Question: Talk about the condition:
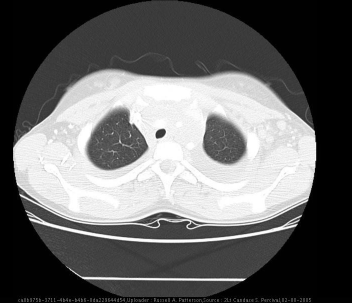
Answer: The disease is discussed as: Discussion (include references):
Rhabdomyosarcoma is the most common soft tissue sarcoma of childhood and adolescence, usually arising before age 20.  It is classified into three histological subtypes: Embryonal, the most common subtype often with the best prognosis; Alveolar, the most common subtype in adolescents and this patient’s final diagnosis; and Pleomorphic, the least common of the three subtypes.  Overall, in children, 65% of patients diagnosed with Rhabdomyosarcoma are cured with treatment consisting of chemotherapy, surgery, and occasionally radiation.

Information from Robbins Pathologic Basis of Disease. 6th ed. 1999.